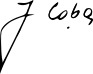
Signature of: jozefina topalli